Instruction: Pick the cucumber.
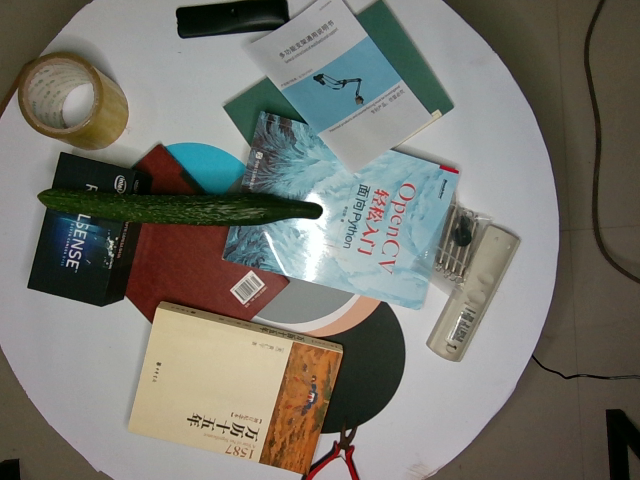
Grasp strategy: vertical